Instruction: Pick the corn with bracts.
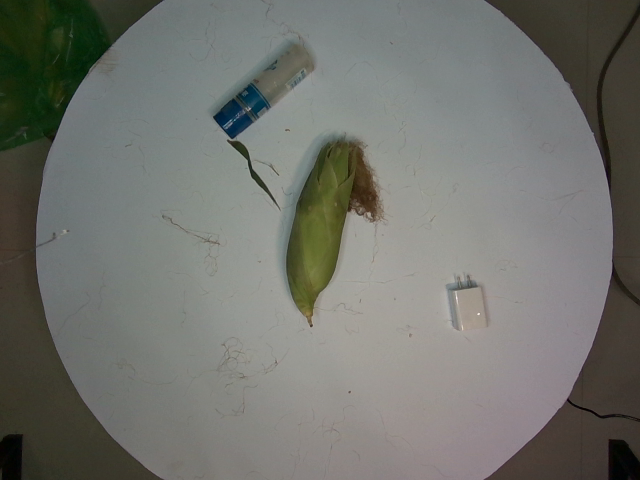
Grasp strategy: vertical